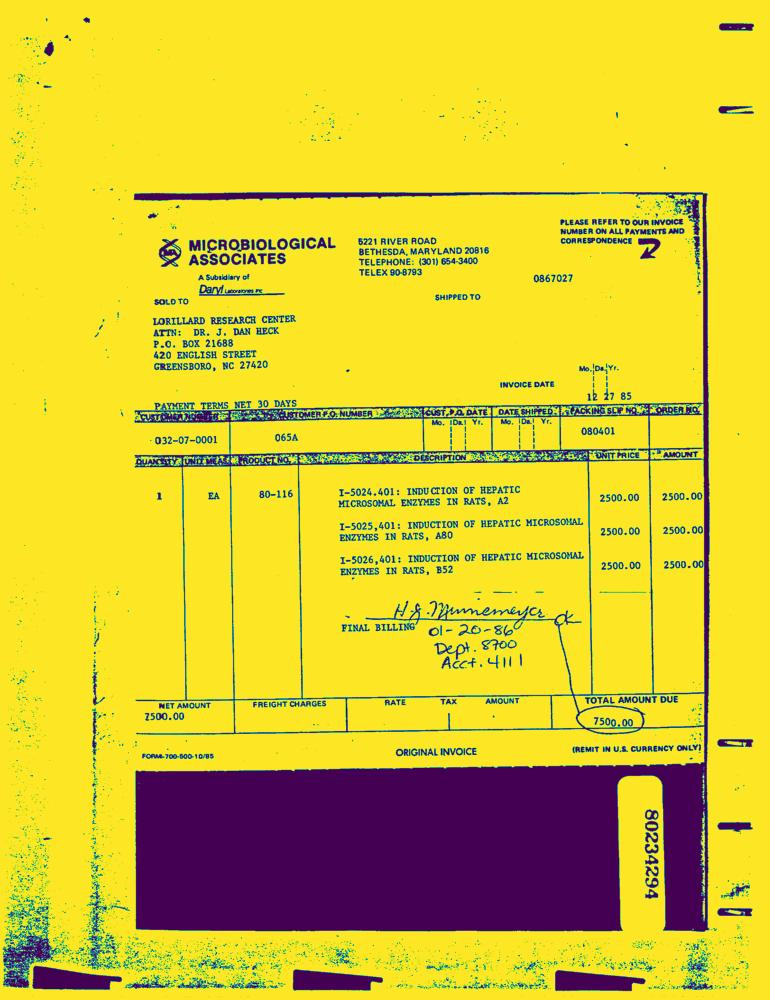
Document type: Invoice-Doc